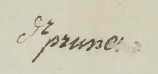
Signature of: franz ignaz pruner